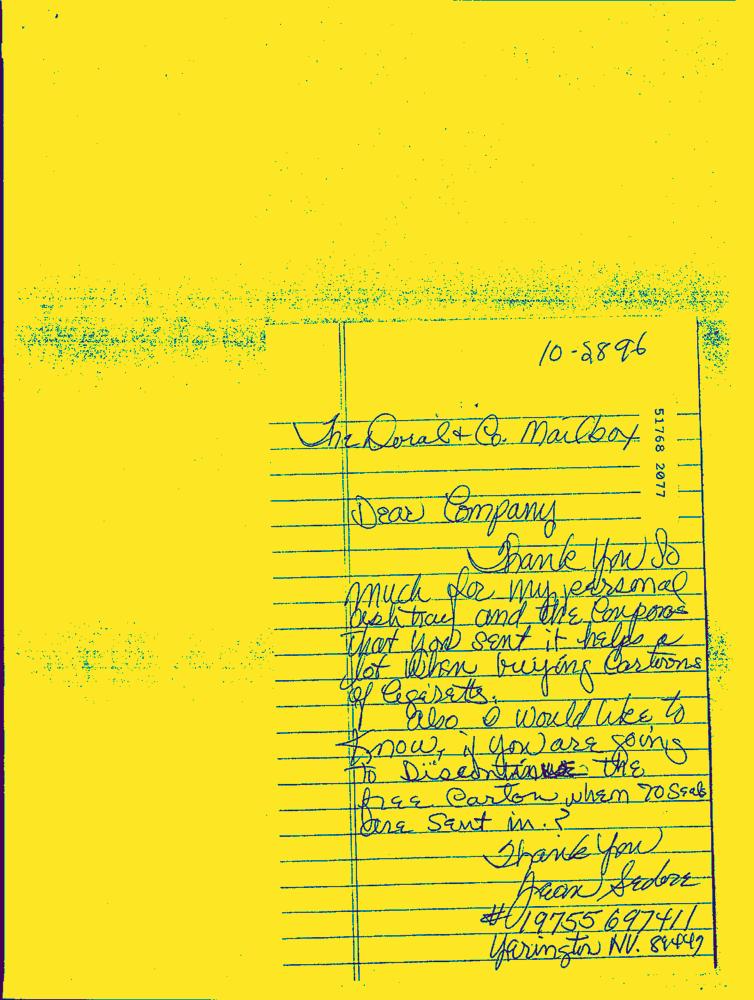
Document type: Hand-Written